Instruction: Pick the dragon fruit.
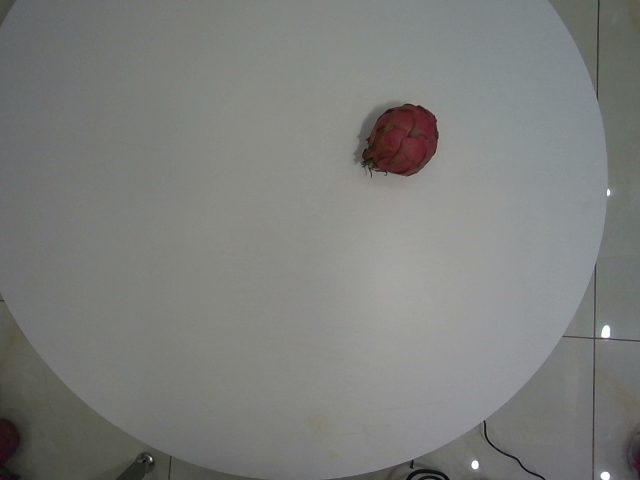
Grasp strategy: vertical